Question: What type of tax is indicated in the document, personal property or real estate?
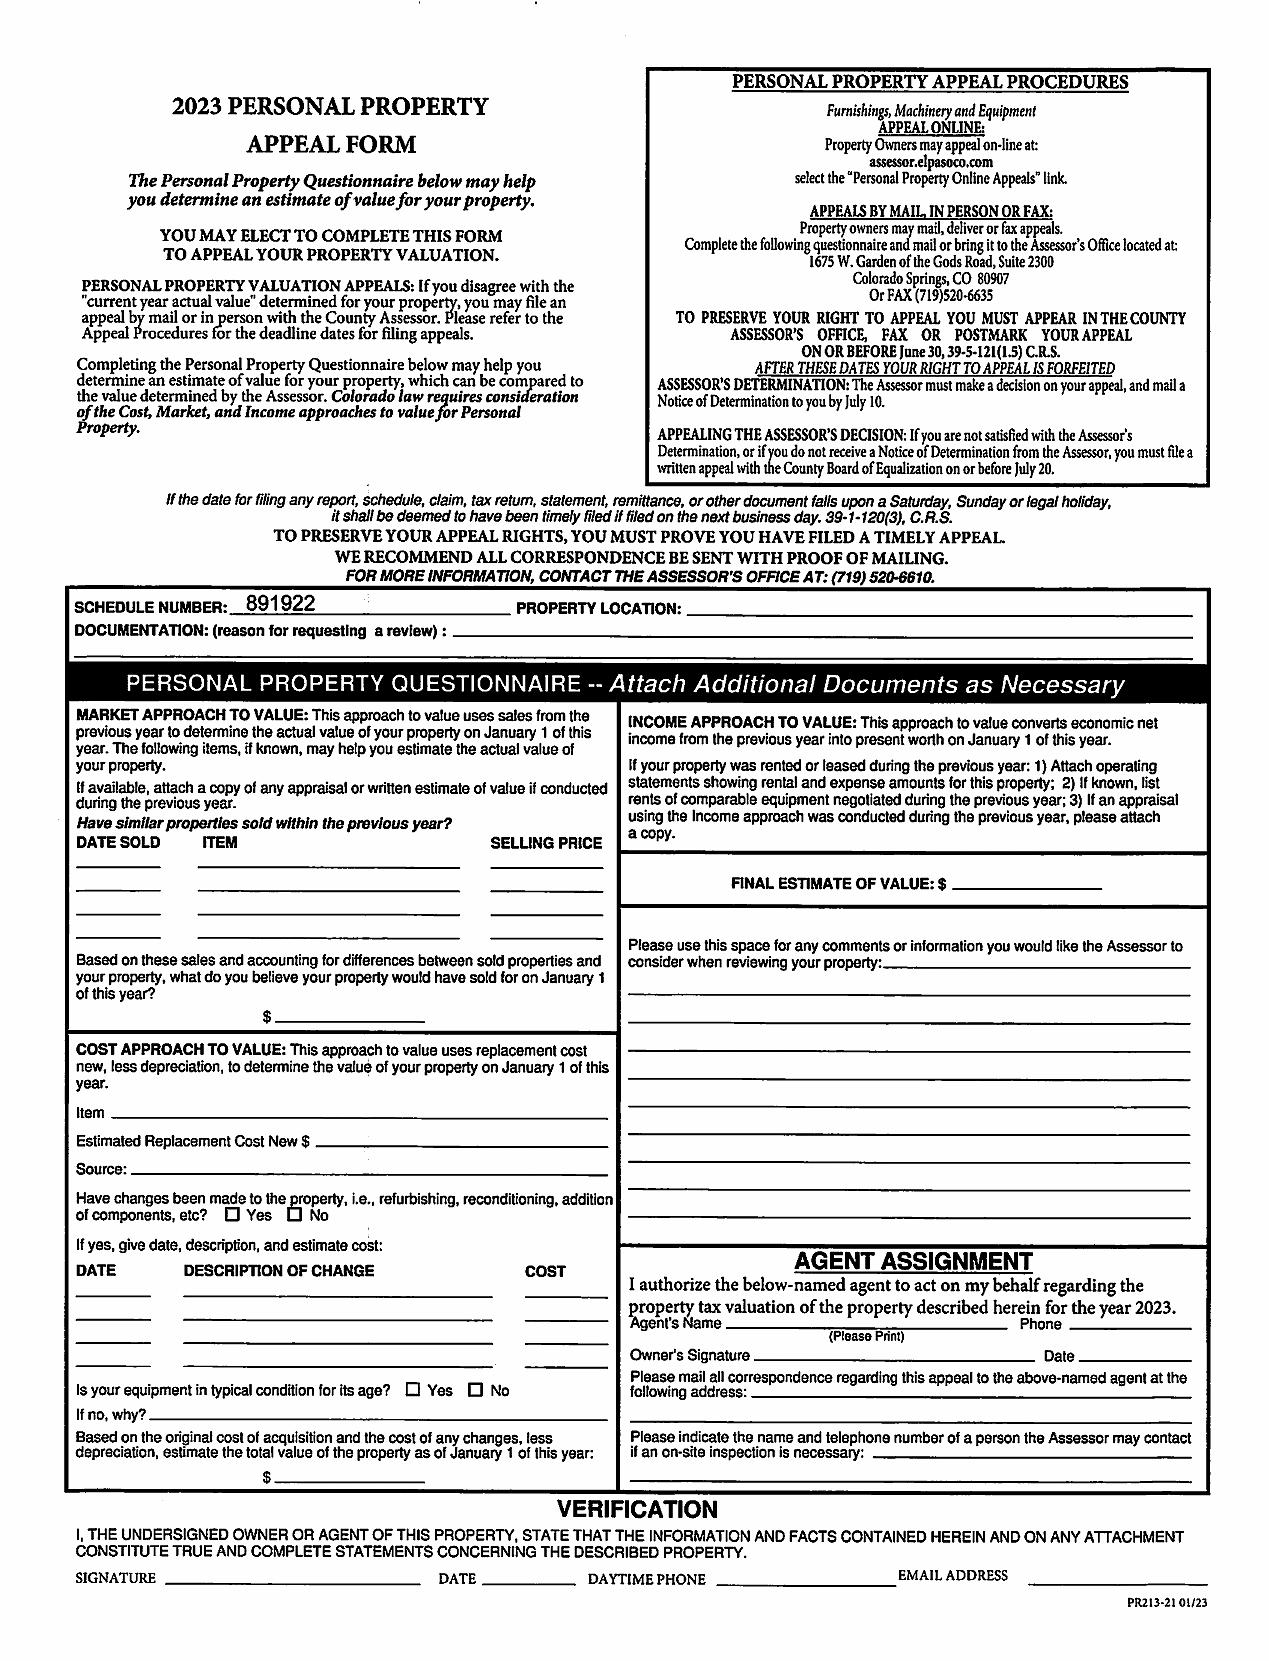
Answer: "Personal Property"